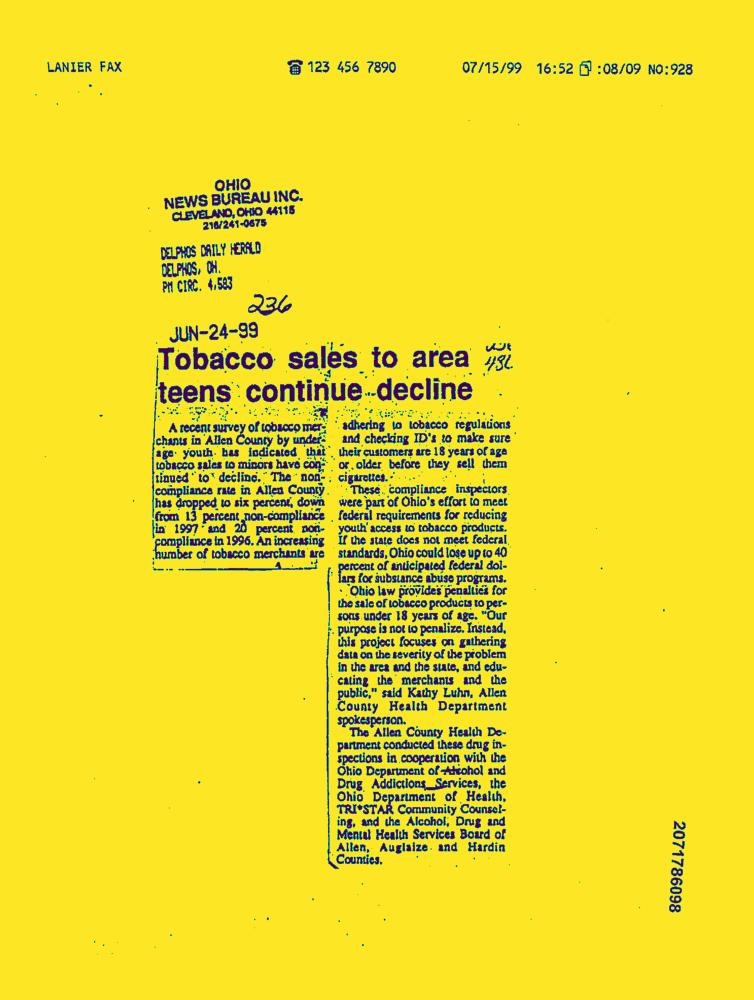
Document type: News-Article